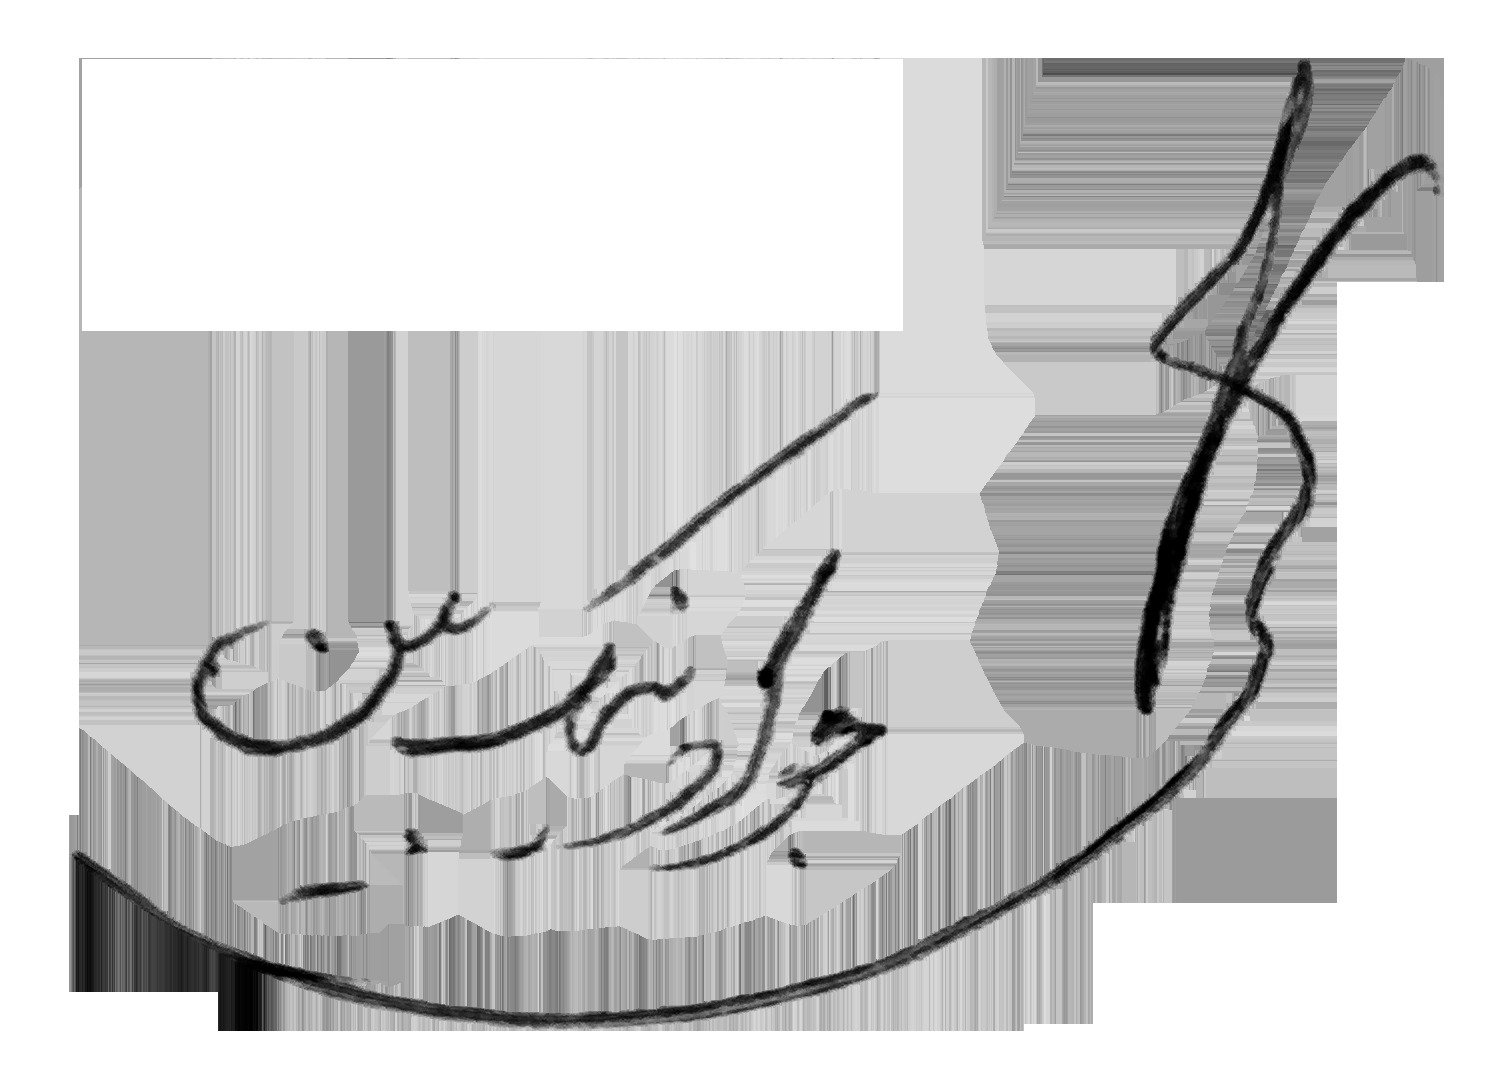
Signature of: javad nikbin